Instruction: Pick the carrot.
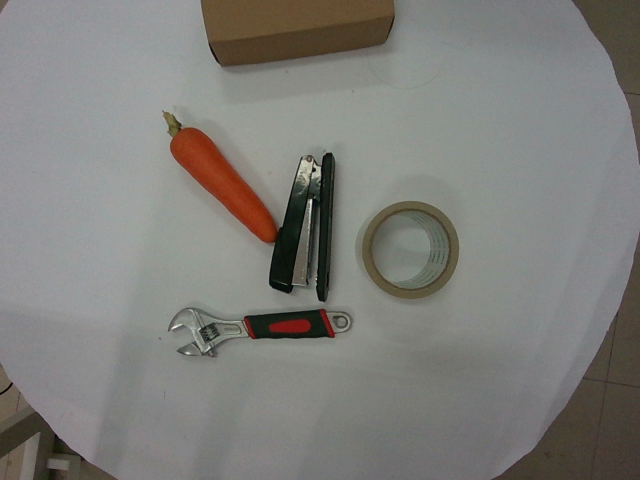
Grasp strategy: vertical